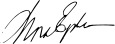
Signature of: nora ephron